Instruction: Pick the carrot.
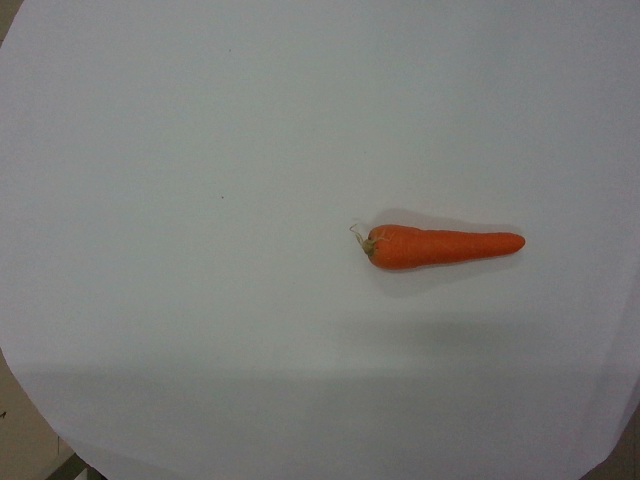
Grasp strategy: vertical